Question: What is the main concern?
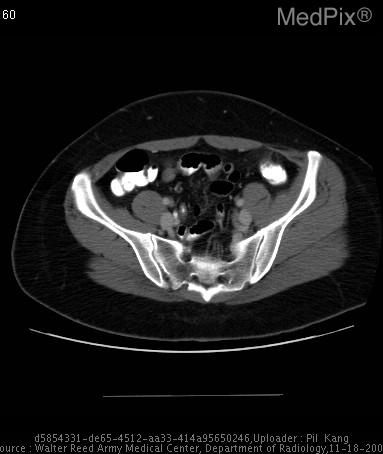
Answer: The findings suggest A small round fatty lesion adjacent to the proximal sigmoid colon outlined by a ring of soft tissue attenuation, plus surrounding stranding of mesenteric fat.  There is also a small focal thickening of the adjacent sigmoid colonic wall.  No diverticula were noted in the entirity of the sigmoid colon (not shown).. Multiple axial CT images of the abdomen/pelvis demonstrates: small round fatty lesion adjacent to the proximal sigmoid colon outlined by a ring of soft tissue attenuation, plus surrounding stranding of mesenteric fat.  There is also a small focal thickening of the adjacent sigmoid colonic wall.  No diverticula were noted in the entirity of the sigmoid colon (not shown).. The patient might have a history of 27 year old female with acute onset left lower quadrant pain, r/o diverticulitis or appendicitis..